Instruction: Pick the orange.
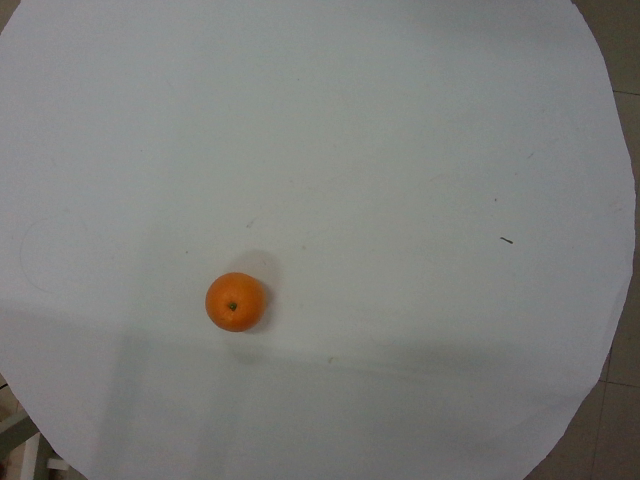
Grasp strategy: vertical